Retrieve the amount in words, amount in figures, name of the payee, date on the cheque, and the bank name from the image.
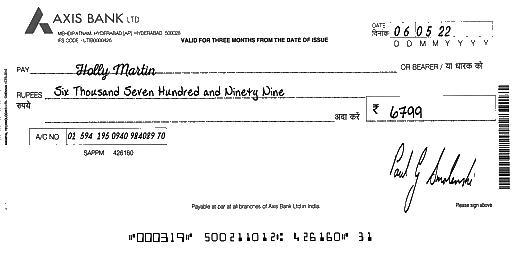
amt_in_words: Six Thousand Seven Hundred and Ninety Nine
amt_in_figures: 6799
payee_name: Holly Martin
bank_name: AXIS BANK
cheque_date: 06/05/22